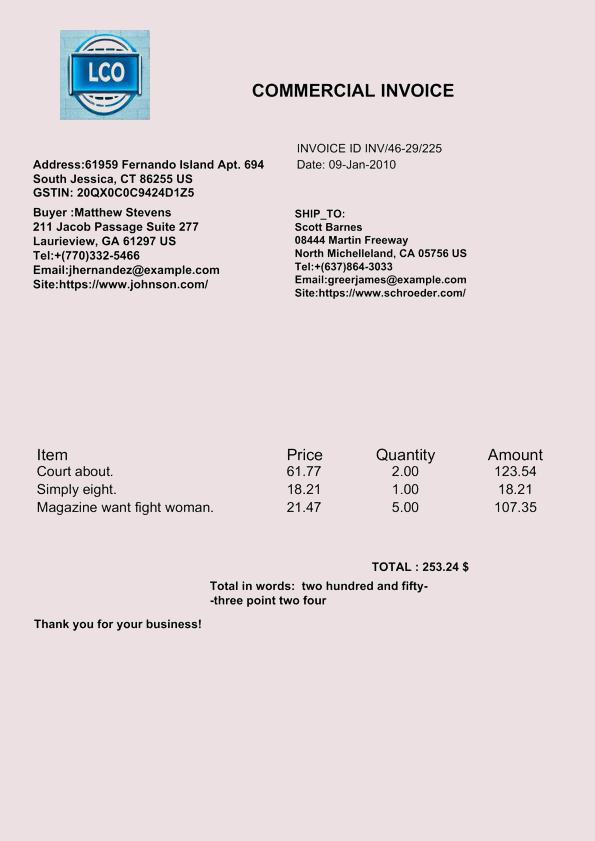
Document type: Invoice